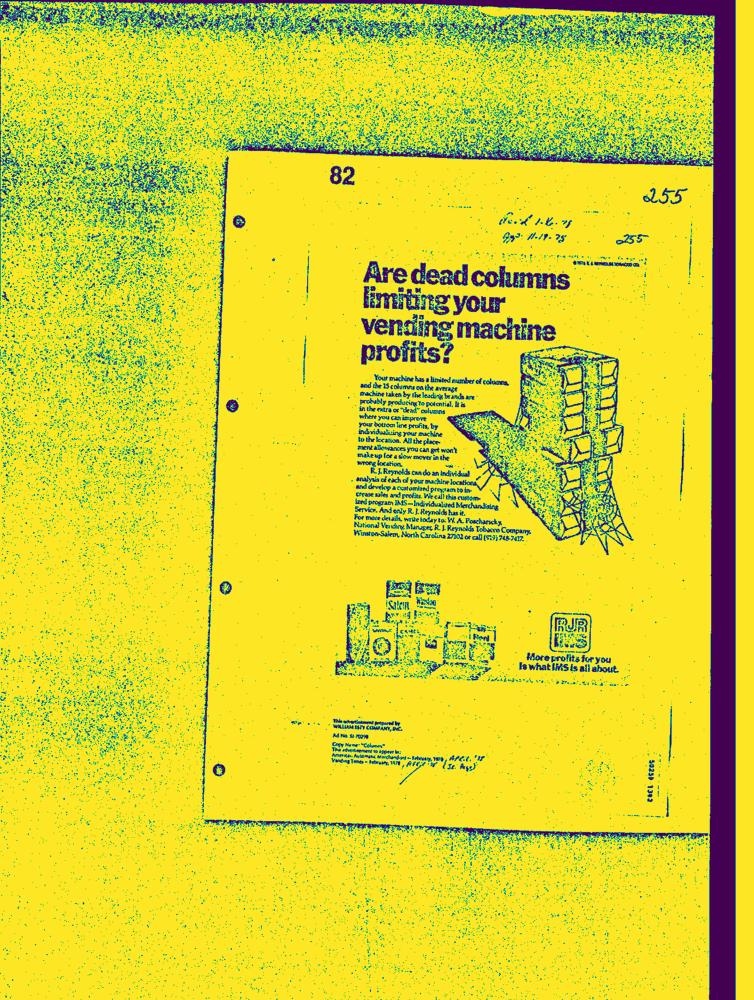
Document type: AD